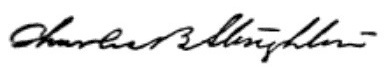
Signature of: charles b stoughton